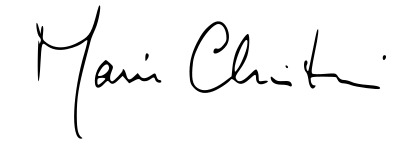
Signature of: marie christine princess michael of kent